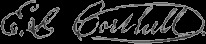
Signature of: elmer lawrence corthell